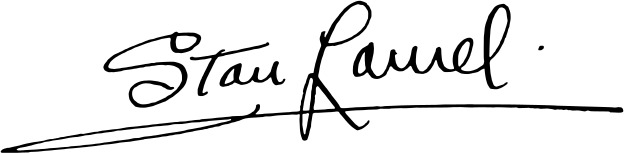
Signature of: stan laurel